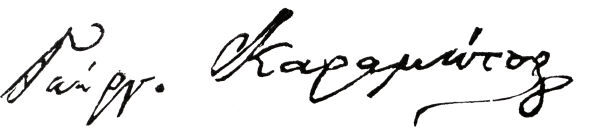
Signature of: georgios karamitsas